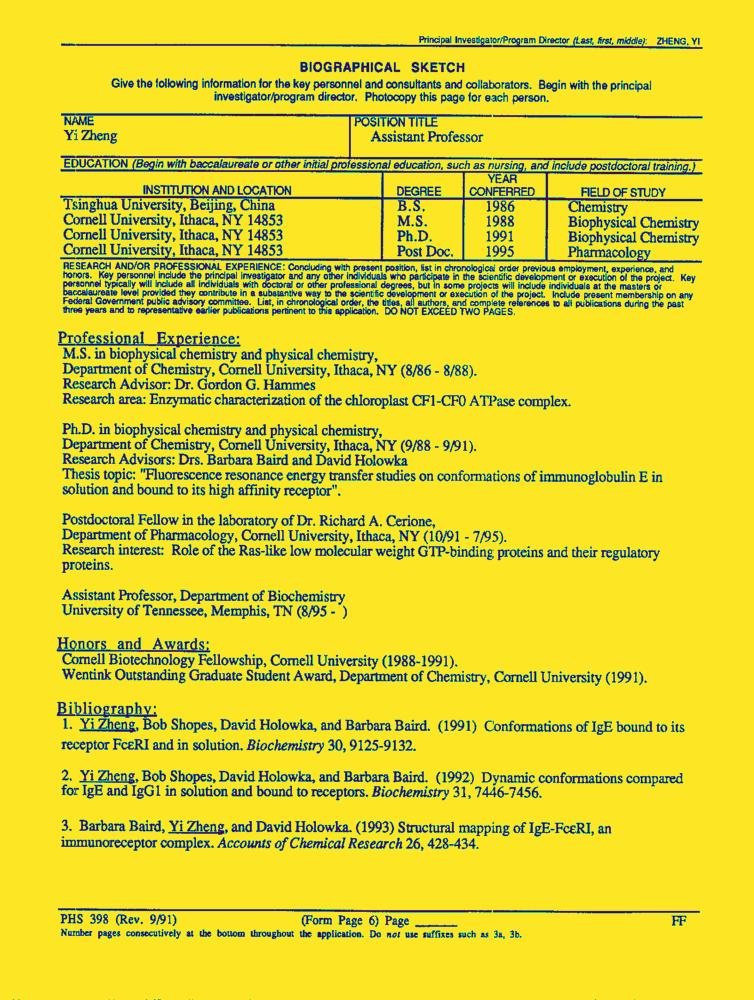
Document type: Resume-Doc